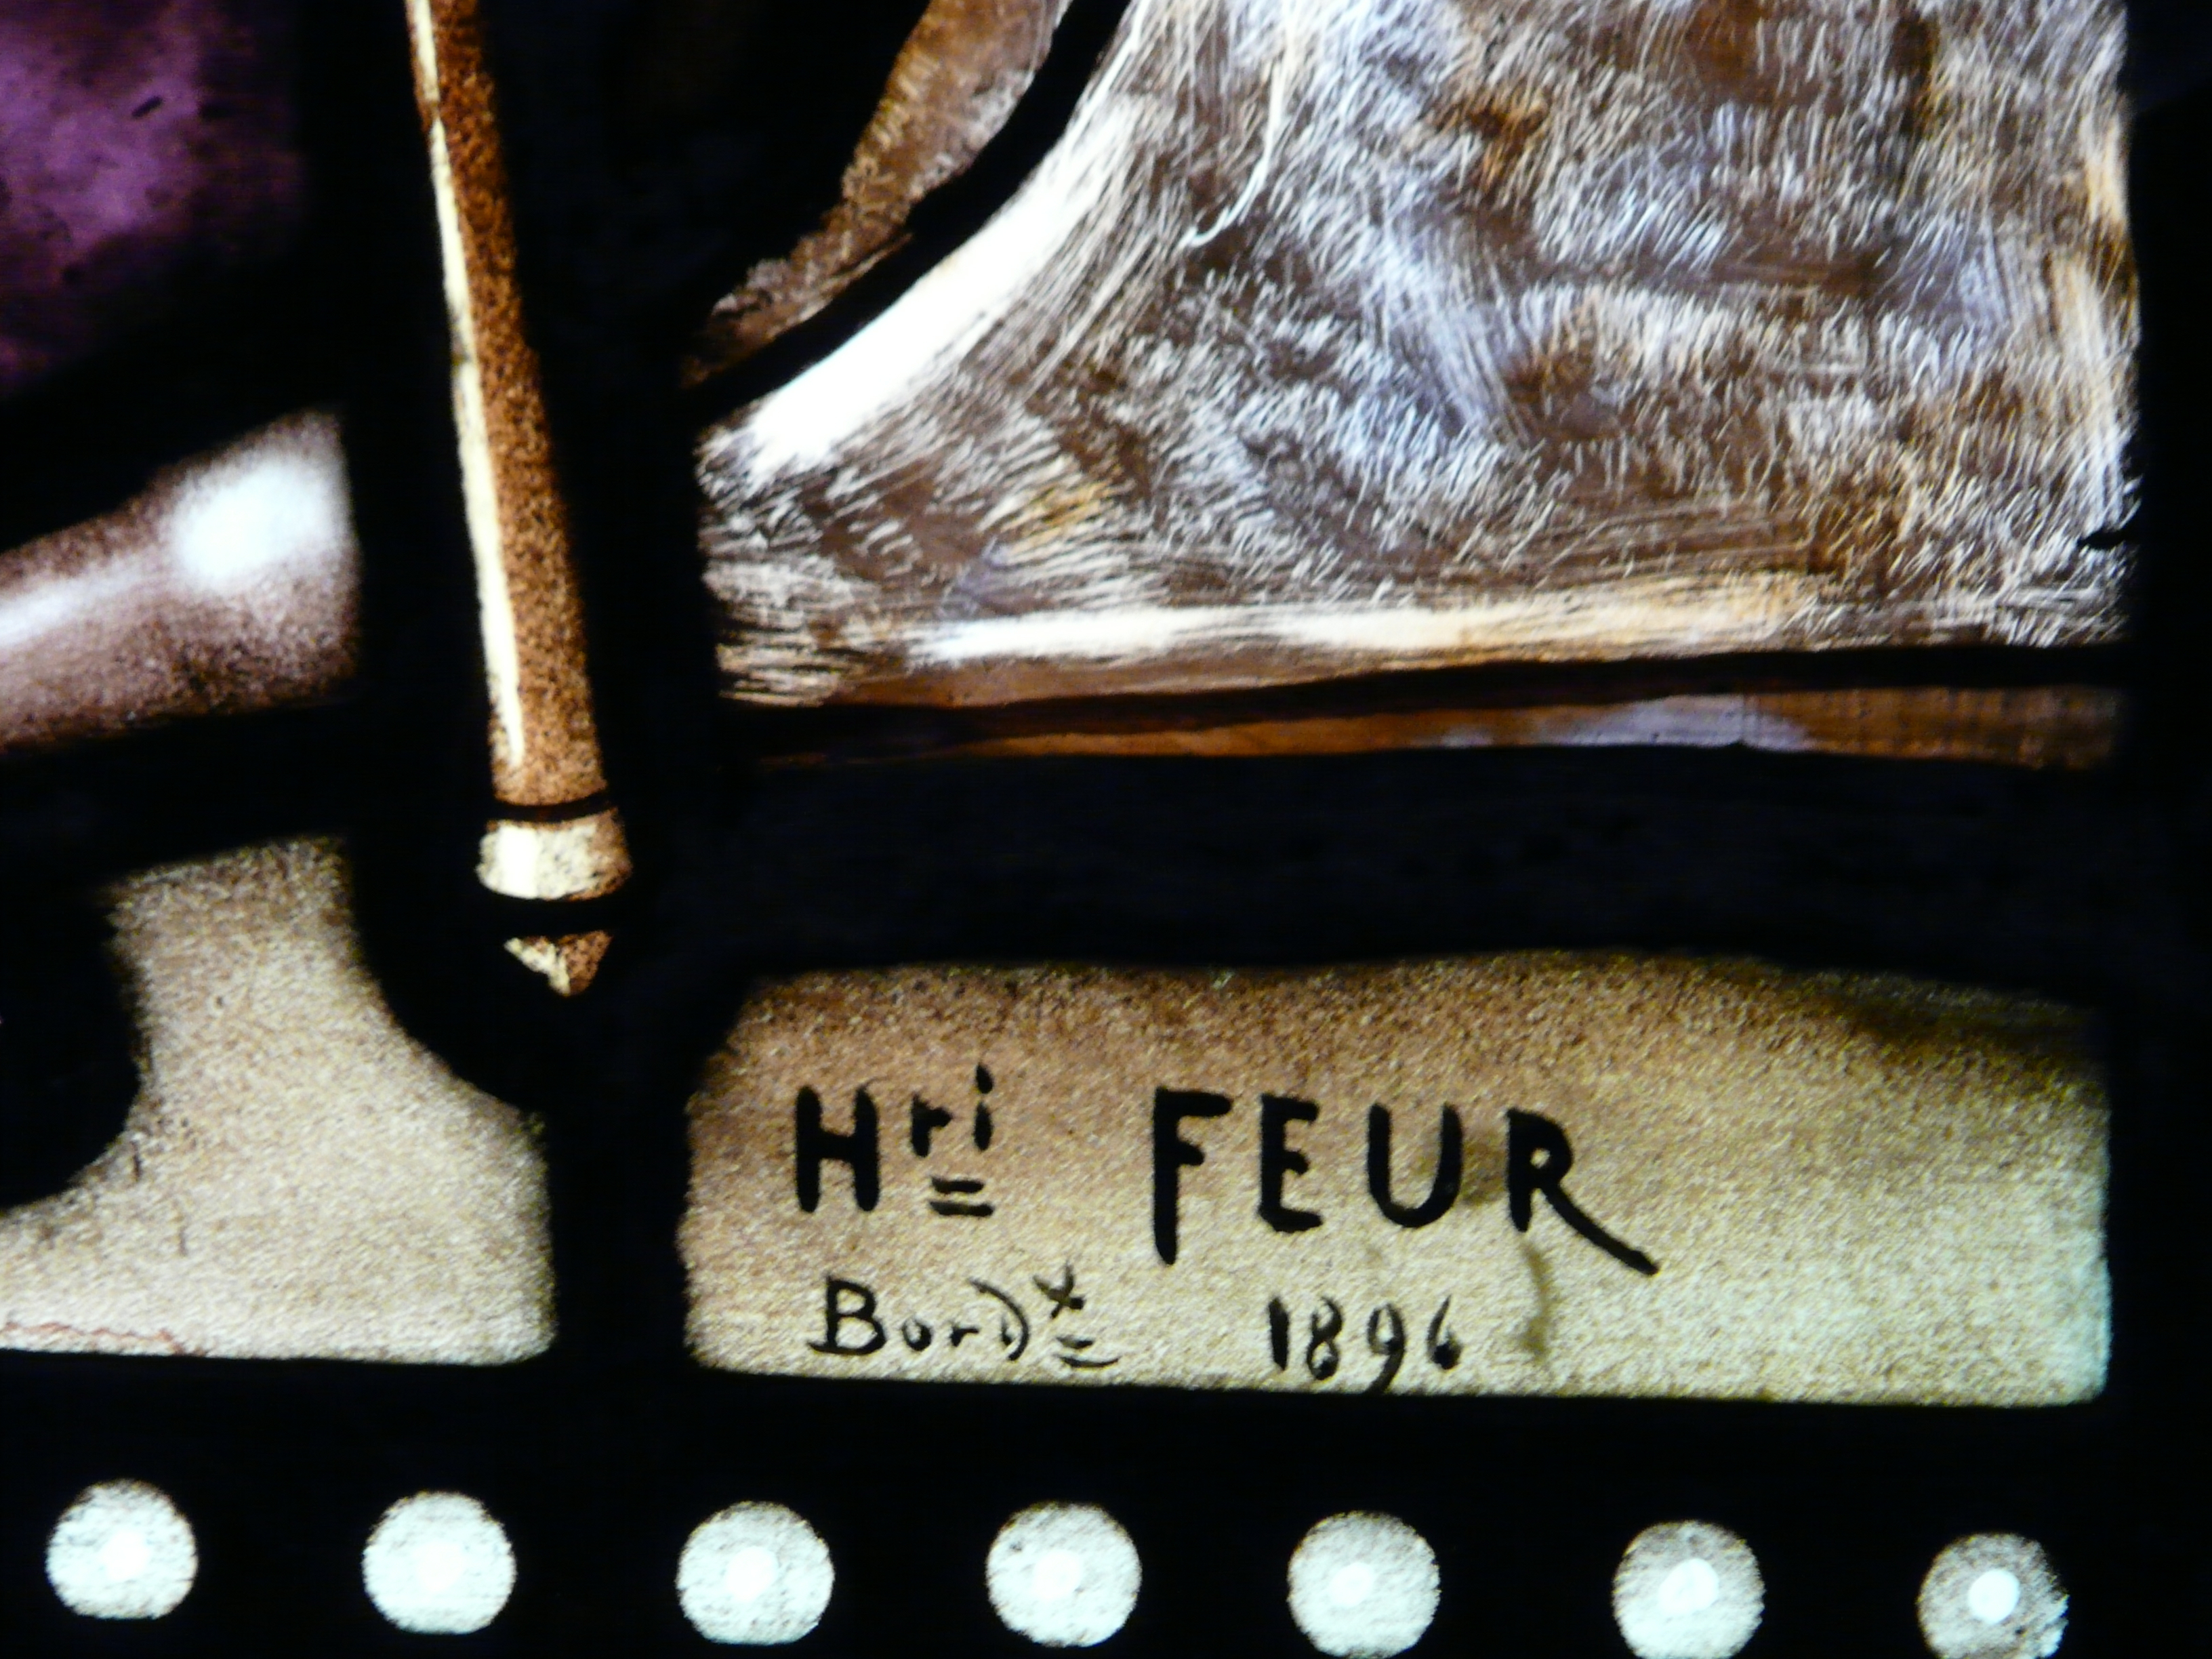
Signature of: henri feur